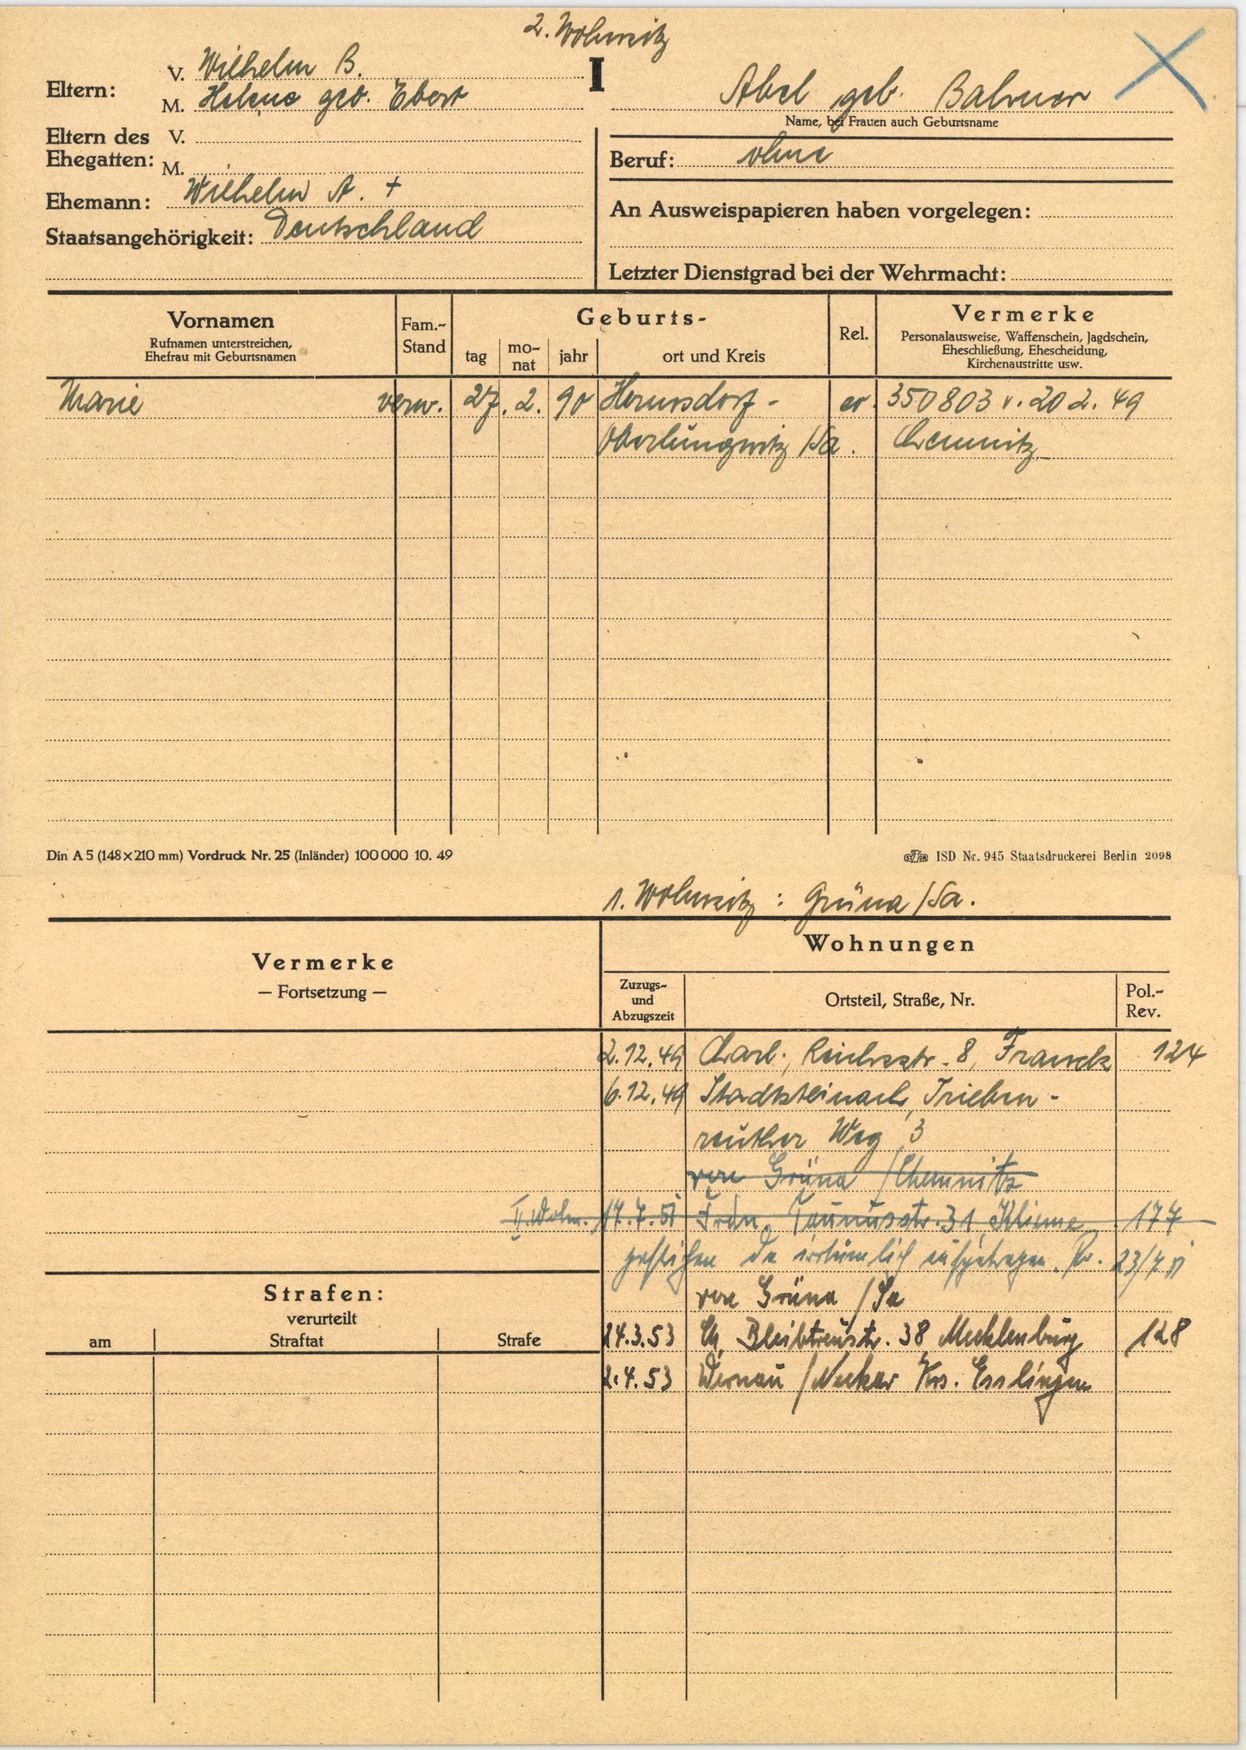
Abel geb. Bahner